Extract the amount written in words, the amount in digits, the name of the payee, the date on the cheque, and the bank's name from the image.
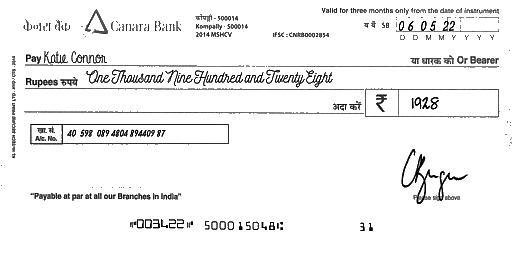
amt_in_words: One Thousand Nine Hundred and Twenty Eight
amt_in_figures: 1928
payee_name: Katie Connor
bank_name: Canara Bank
cheque_date: 06/05/22